Question: Talk about the condition:
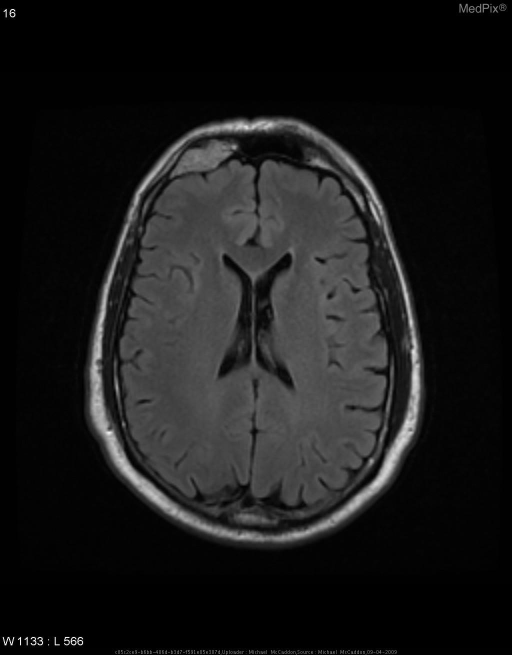
Answer: The disease is discussed as: Lesions/Condition: Calvarial Hemangioma

Cell  of  Origin: Endothelium

Synonyms: Hemangioma, bone

Associations/Predisposing  Factors: None

Common  Locations: Skull, other bone hemangiomas in Lumbar Vertebrae and Long Bones (1,2)

Demographics: F:M, 3:1

Histology:  Multiple engorged single walled vessels interwoven in trabeculae (1)

Gross  Appearance:  Fleshy and vascular with scalloping of calvarium. (1)

Prognosis  and  Treatment: Benign lesion, typically not treated.  Surgical resection can be performed.